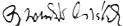
Signature of: bronisław cieślak